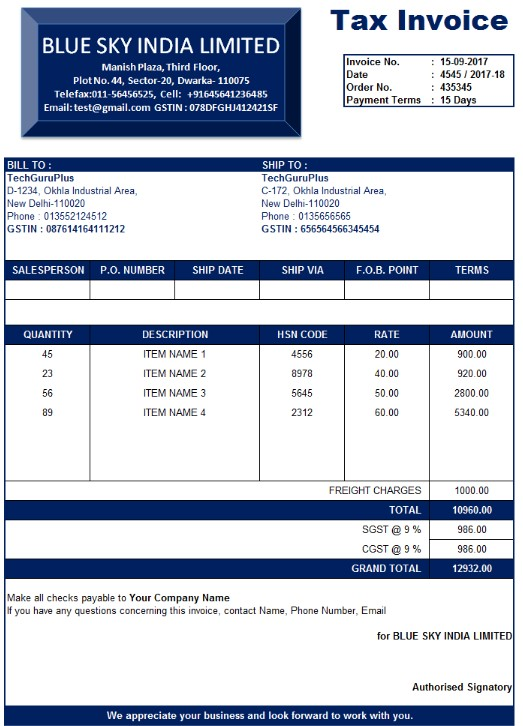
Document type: Invoice